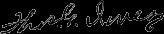
Signature of: thomas g jones